Question: What is the main concern?
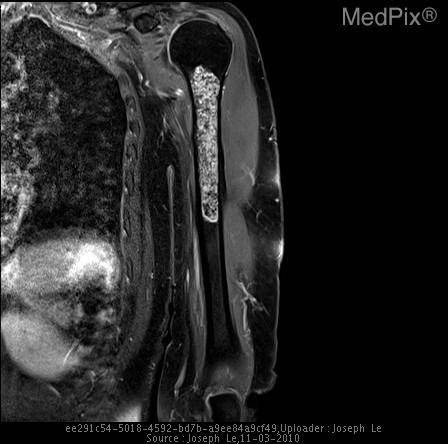
Answer: The findings suggest •  Intramedullary "popcorn-like" calcifications in the left humeral shaft on the chest radiograph.  NOTE: Metallic "nipple marker" beads
•  Followup MRI shows a well-defined intramedullary mass within the proximal left humerus diaphysis.  T2 hyperintense matrix with predominantly T1 isointense to slightly hypointense signal.
•  There is diffuse robust enhancement present.  Minimal endosteal scalloping is seen.  There is no cortical breakthrough or periosteal reaction to suggest an aggressive lesion.  Nor is there surrounding soft tissue component.. Coronal view of the lesion where it can be seen
again filling the entire caliber of the medullary cavity measuring 9.9 cm in length composed of a hyperintense chondroid type matrix.. The patient might have a history of 67 year old asymptomatic woman presented for screening chest radiograph..